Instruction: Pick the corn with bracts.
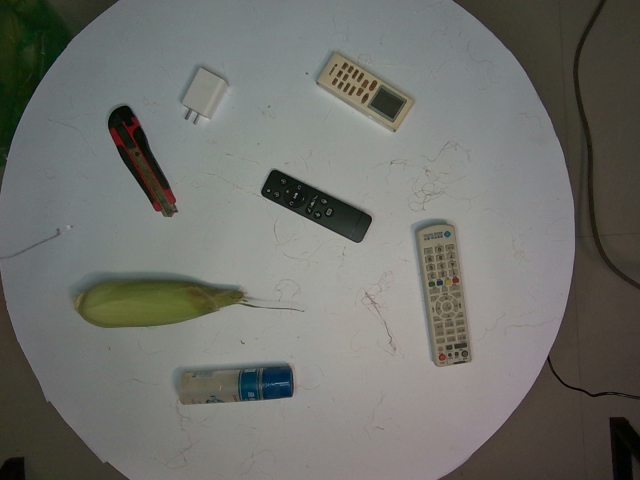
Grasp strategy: vertical